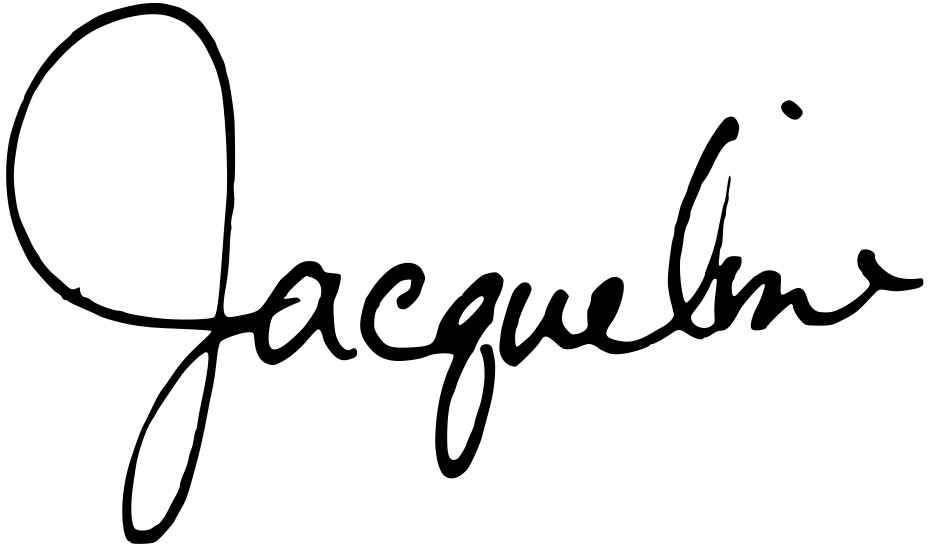
Signature of: jacqueline moore